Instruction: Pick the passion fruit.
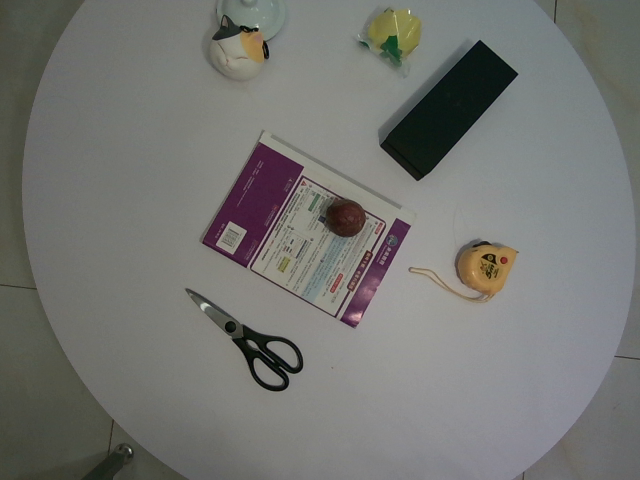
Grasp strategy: vertical